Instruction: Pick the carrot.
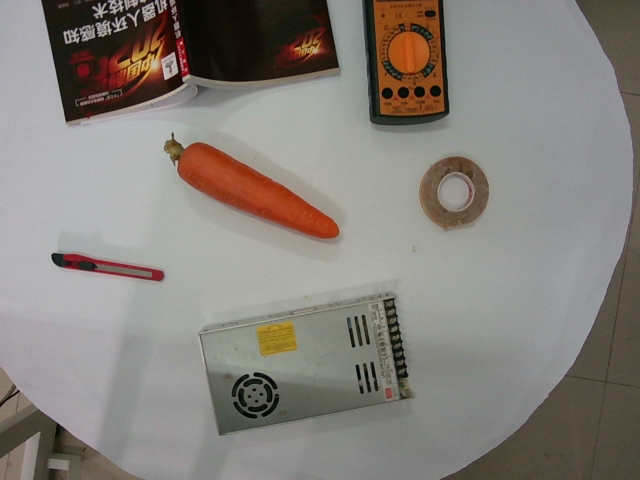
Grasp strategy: vertical